Question: What is the property identification or parcel number listed?
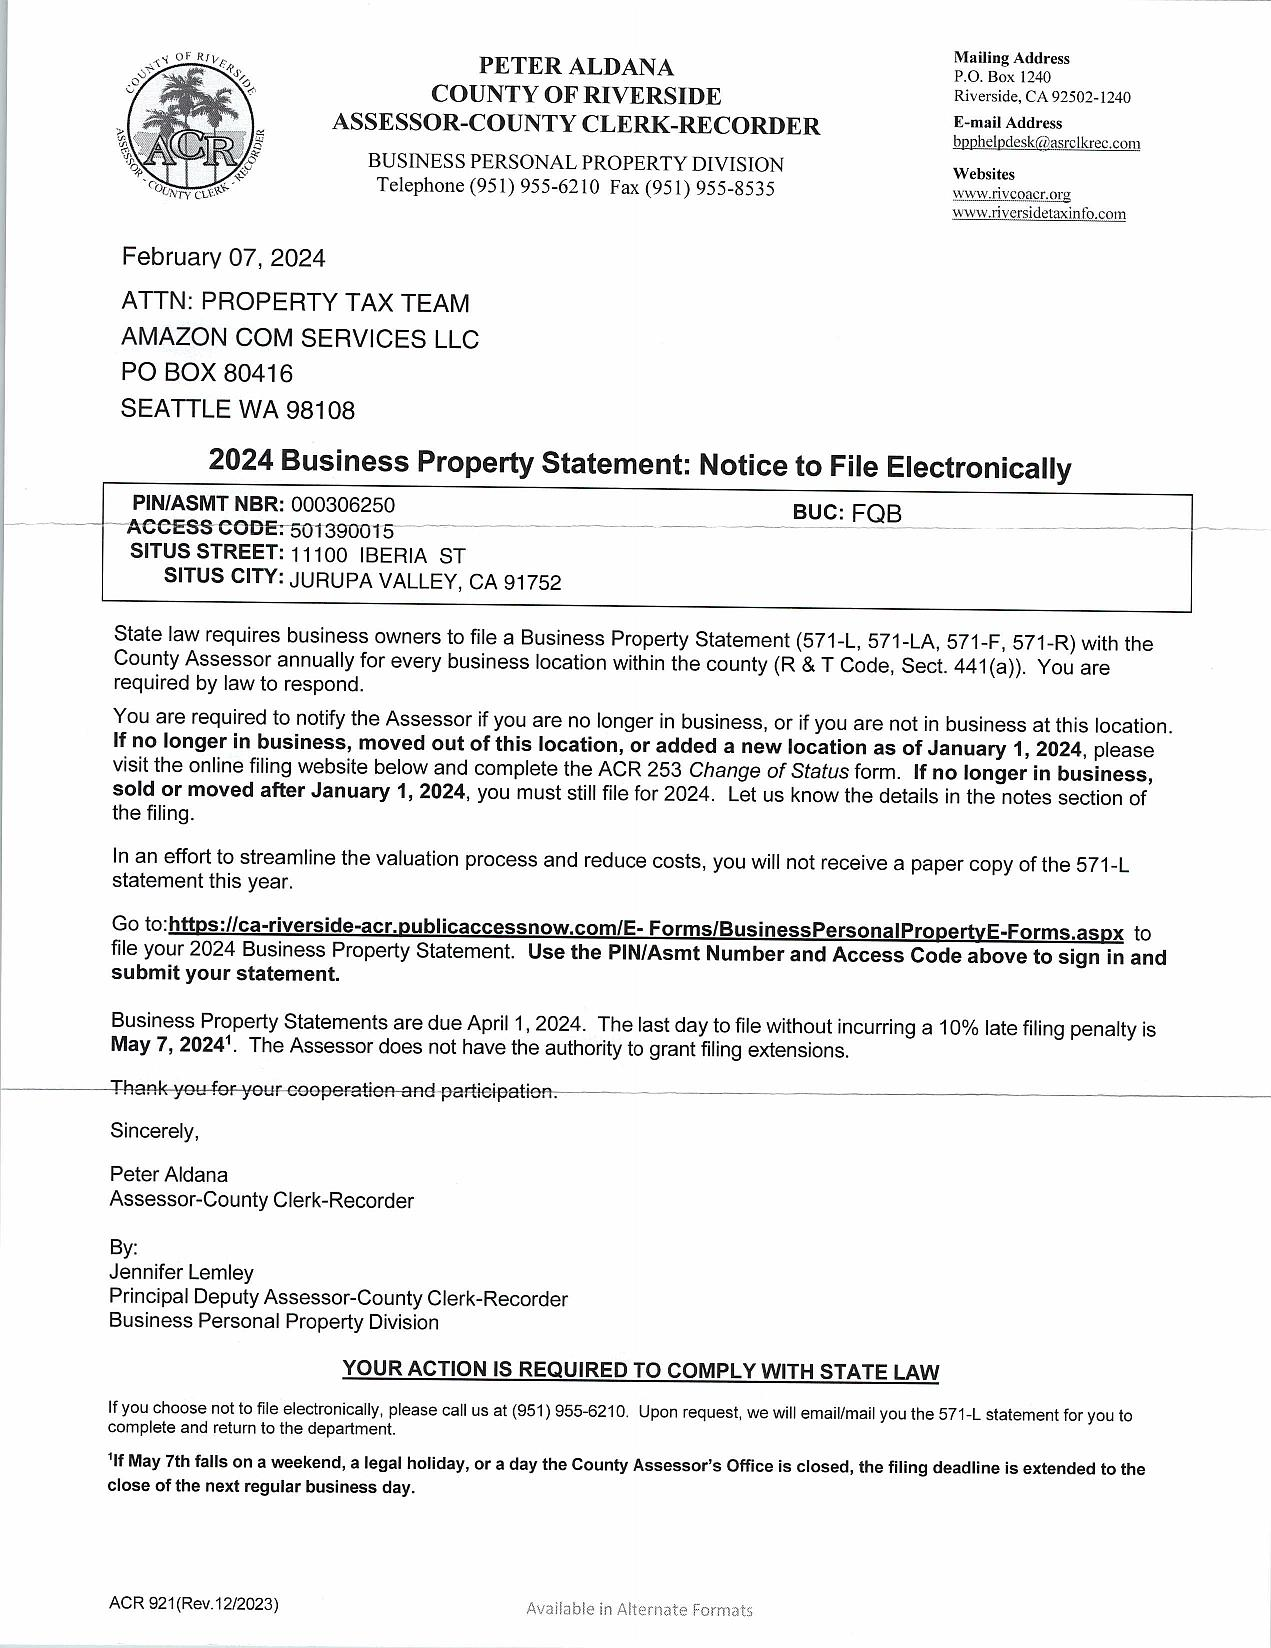
Answer: "000306250"